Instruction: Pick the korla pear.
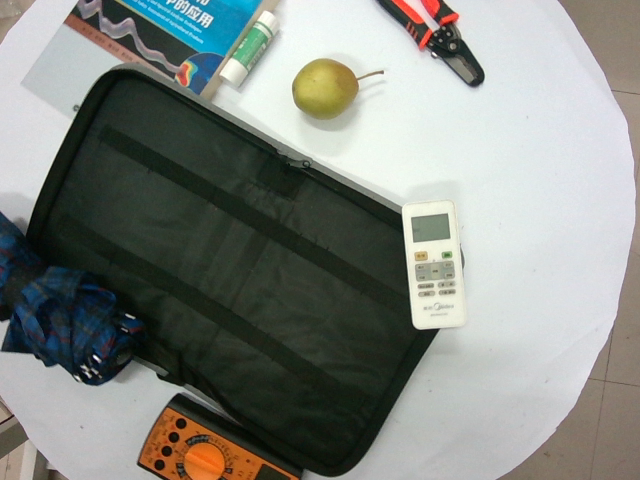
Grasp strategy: vertical